Question: How is the history relevant to the case?
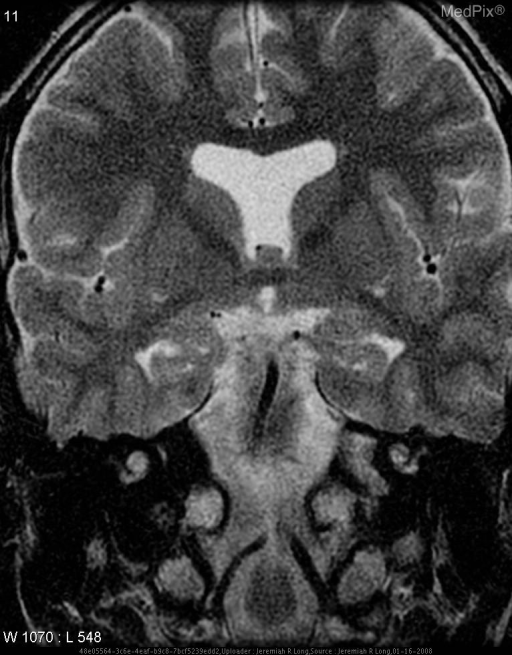
Answer: The patient's history of 10 year-old male with a known dignosis of septo-optic dysplasia. is key in understanding the case.